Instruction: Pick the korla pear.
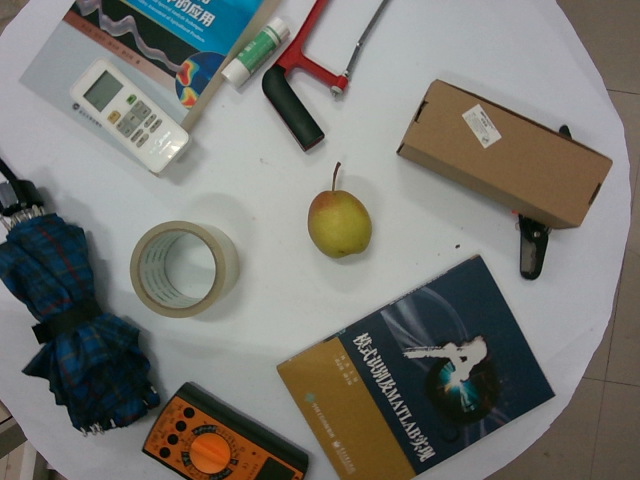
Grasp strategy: vertical